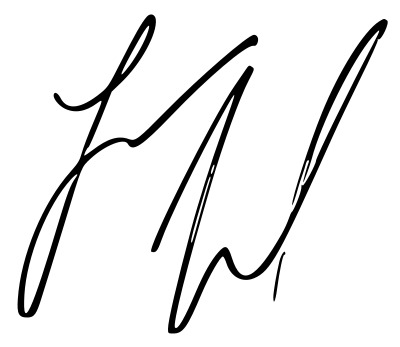
Signature of: logan paul